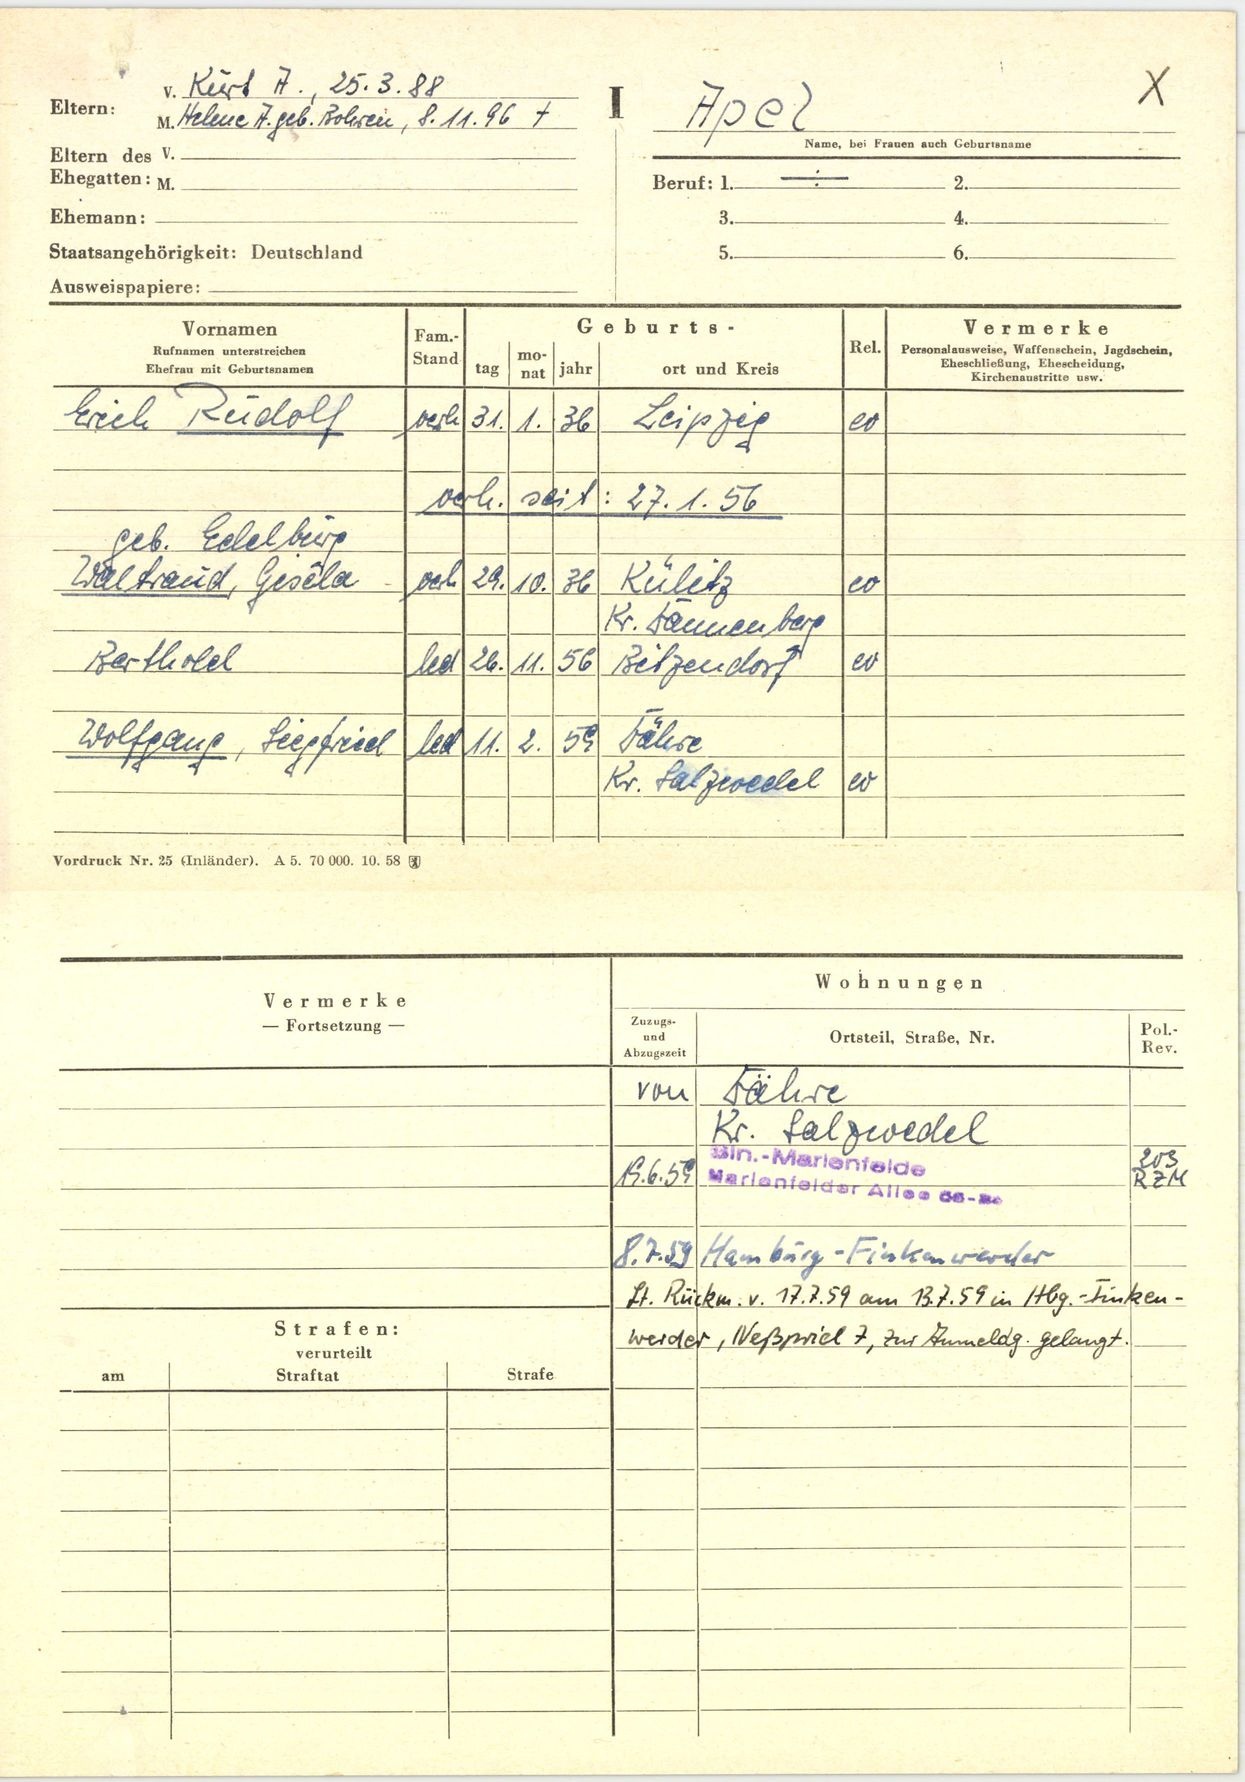
Apel